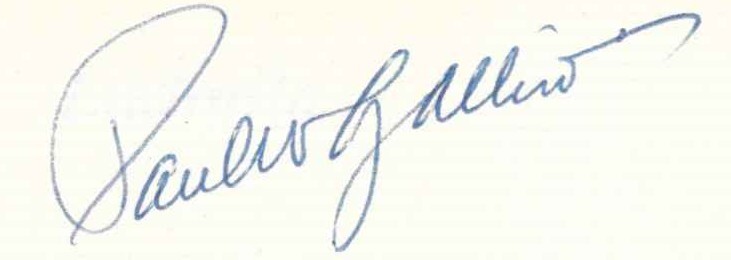
Signature of: paul gallico